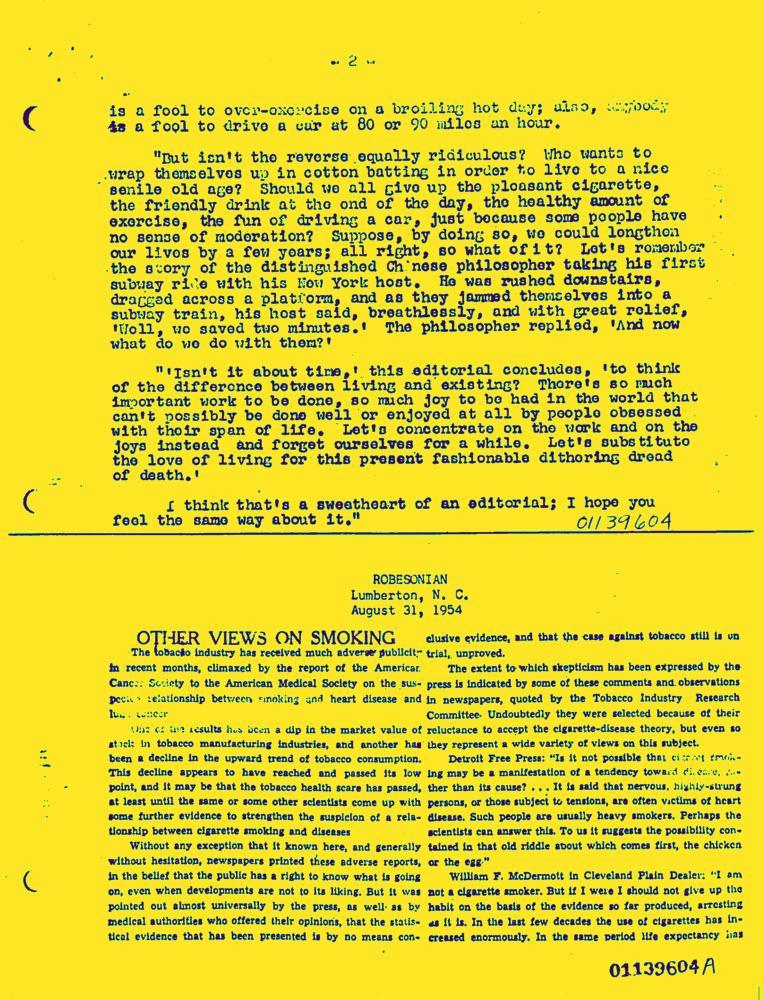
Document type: News-Article